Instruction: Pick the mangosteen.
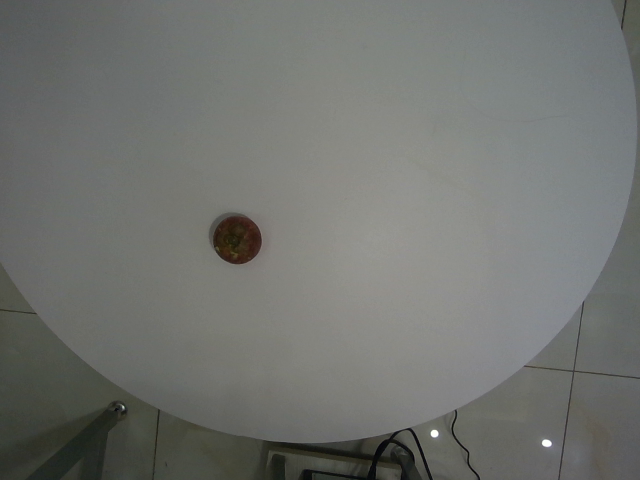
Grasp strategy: vertical